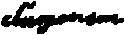
Signature of: pierre de voyer d argenson vicomte de mouzay